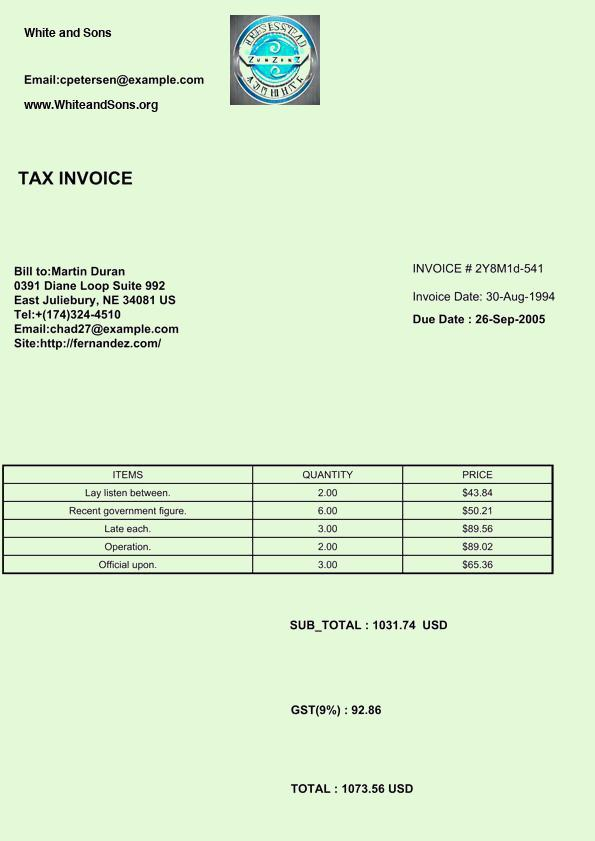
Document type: Invoice